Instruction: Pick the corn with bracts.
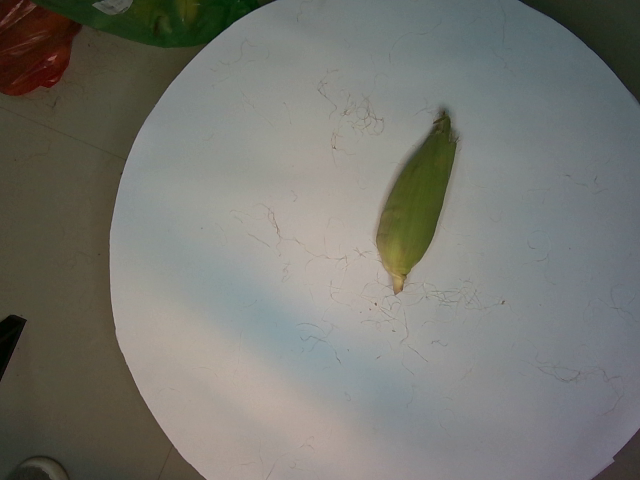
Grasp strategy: vertical